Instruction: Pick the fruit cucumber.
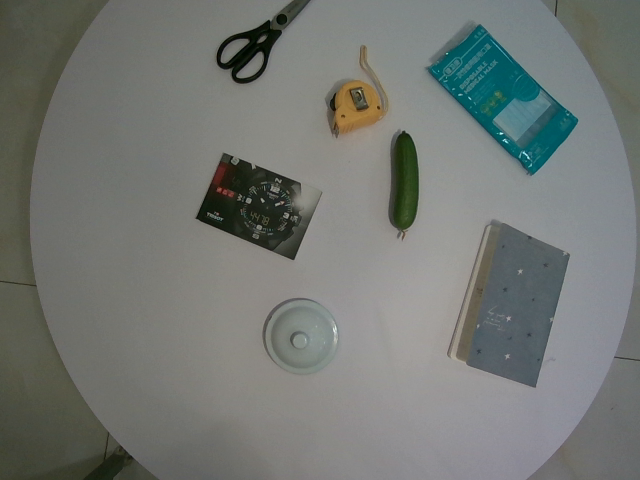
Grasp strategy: vertical